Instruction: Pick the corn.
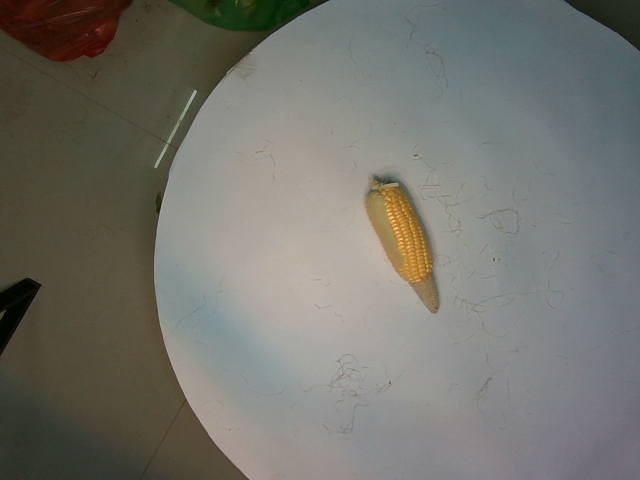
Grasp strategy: vertical